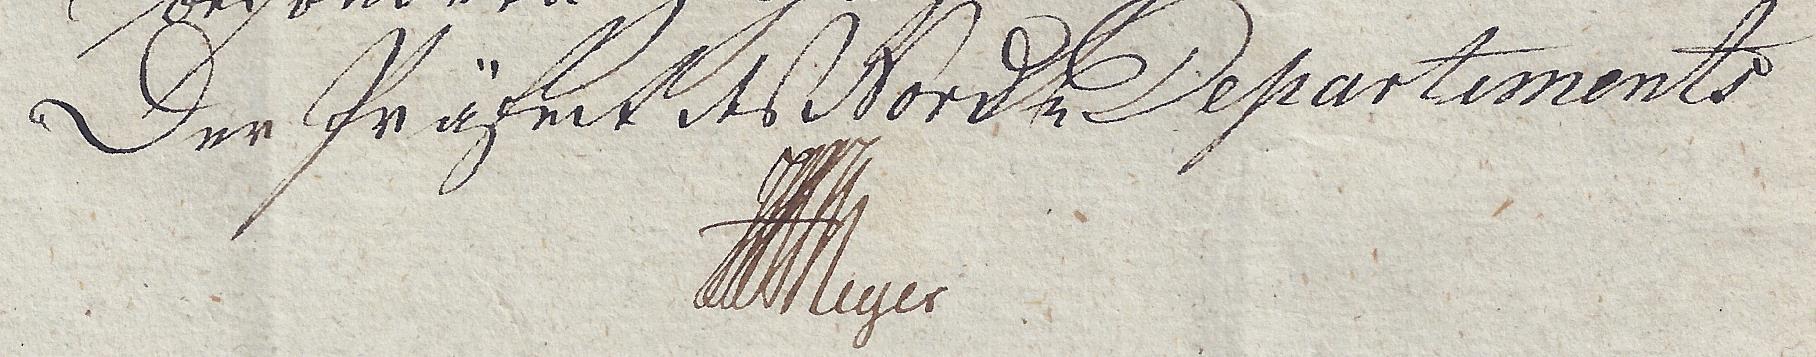
Signature of: heinrich august meyer